Question: What jurisdiction, city, or county is the document associated with?
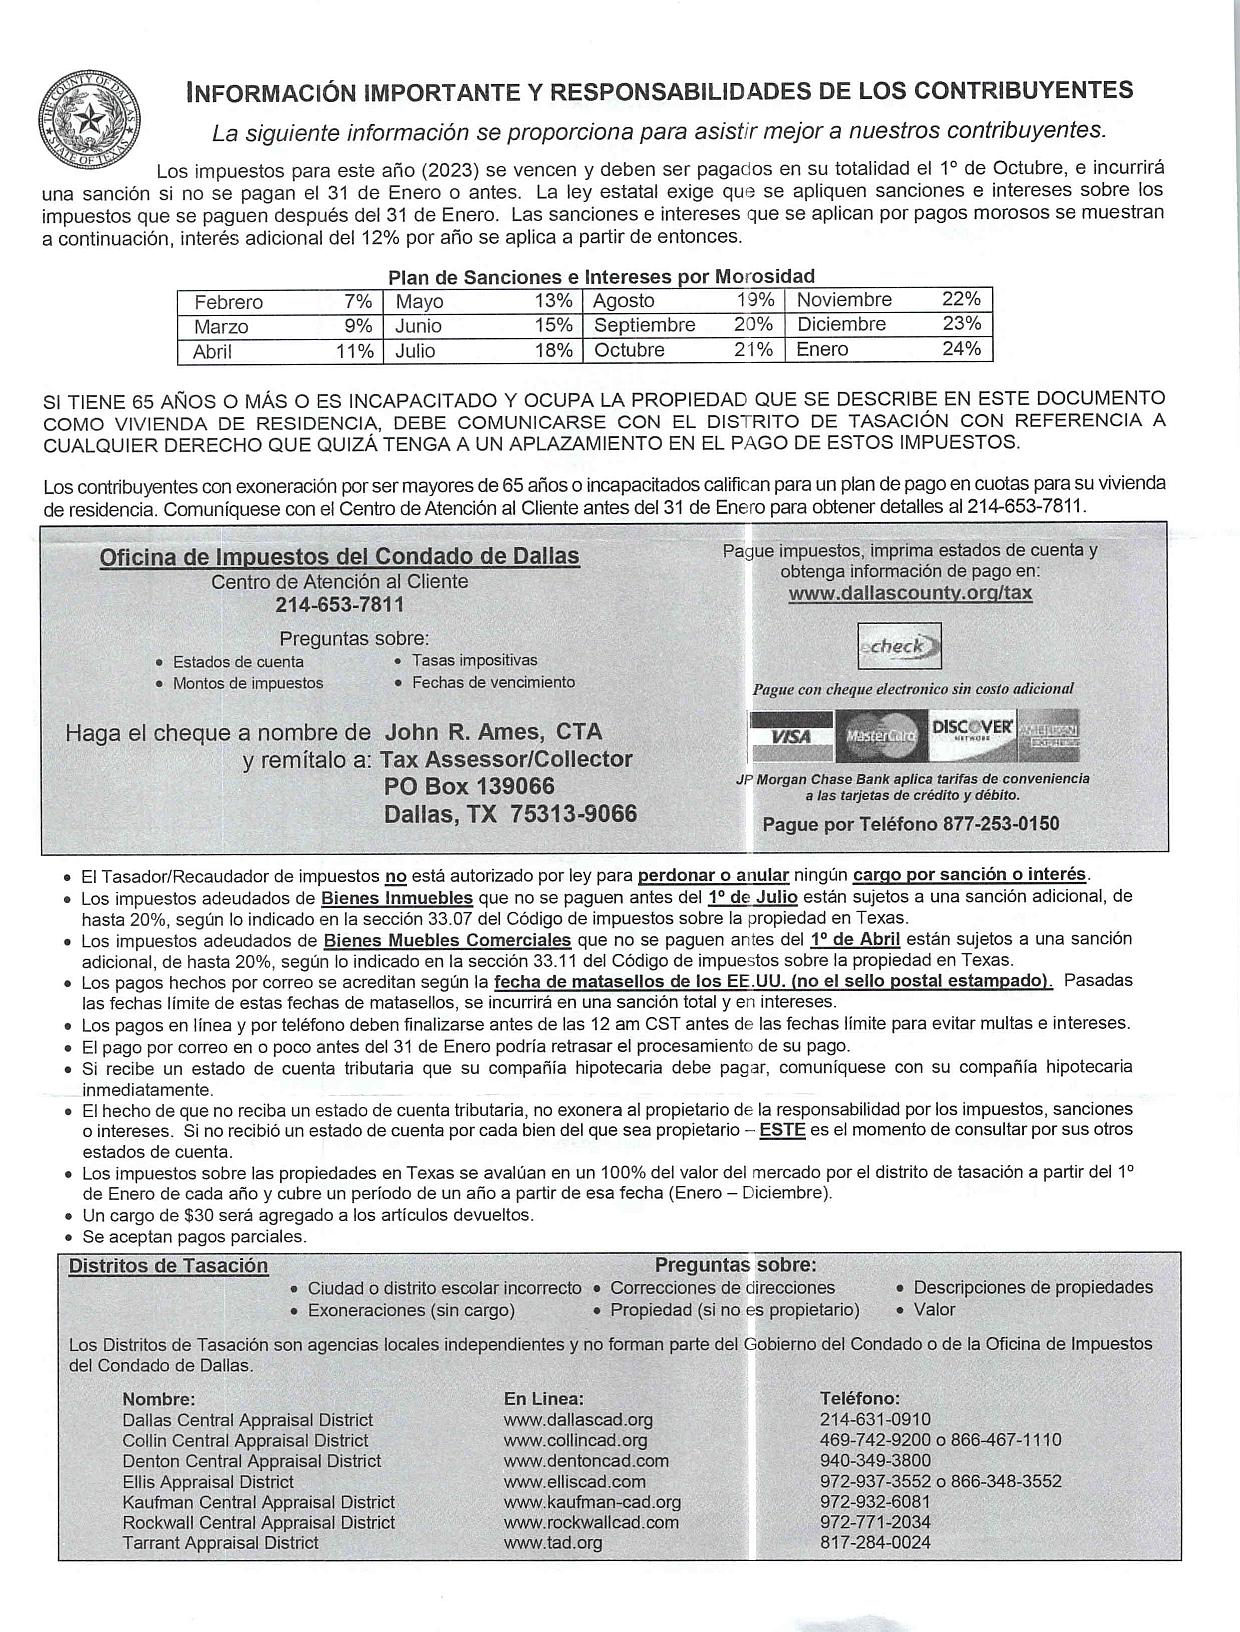
Answer: "Dallas County"